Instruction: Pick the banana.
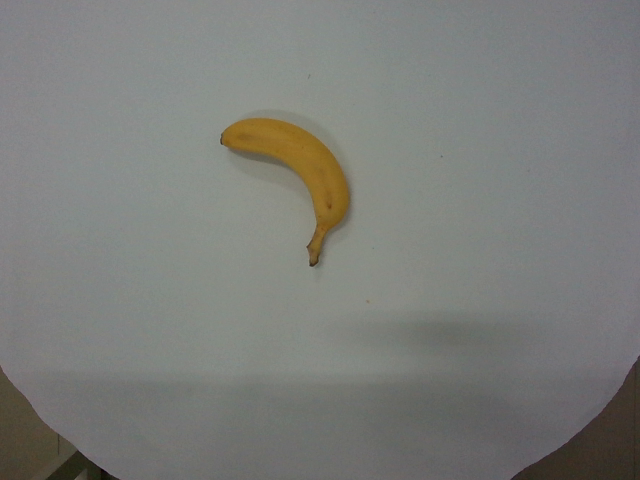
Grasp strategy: vertical